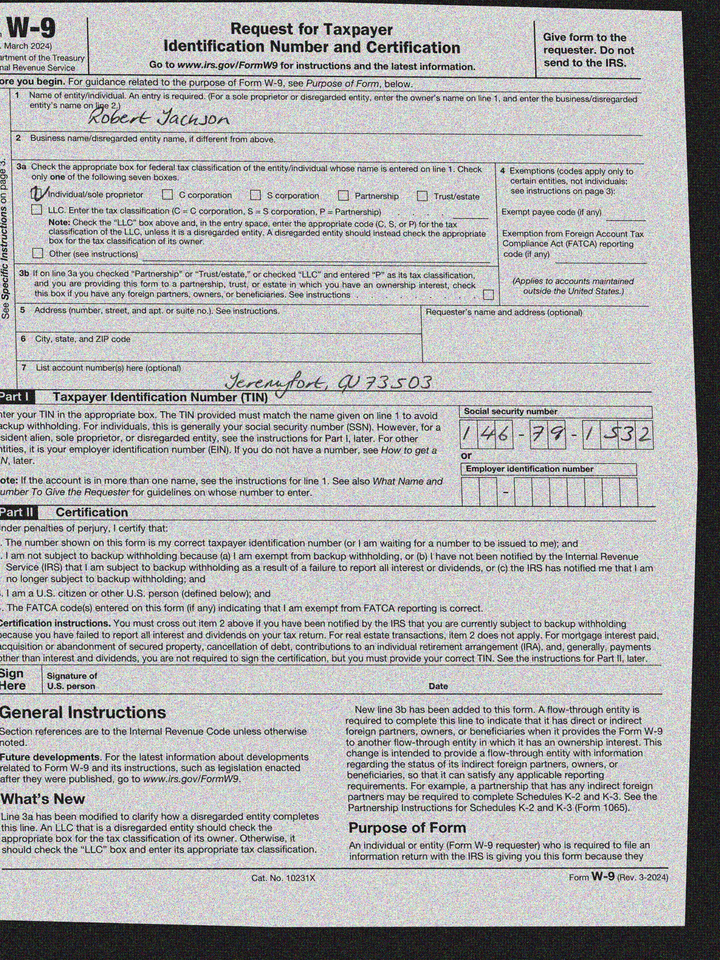
adr2: Jeremyfort, GU 73503
cbx: yes
ssn: 146791532
enm: Robert Jackson